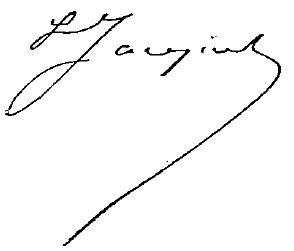
Signature of: louis jacquet